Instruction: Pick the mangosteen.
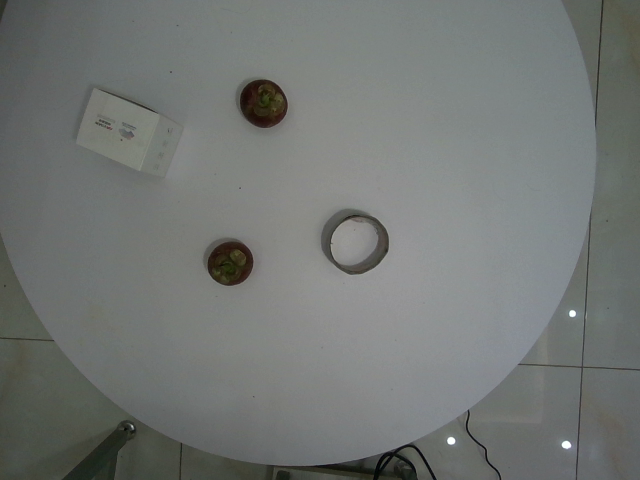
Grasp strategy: vertical